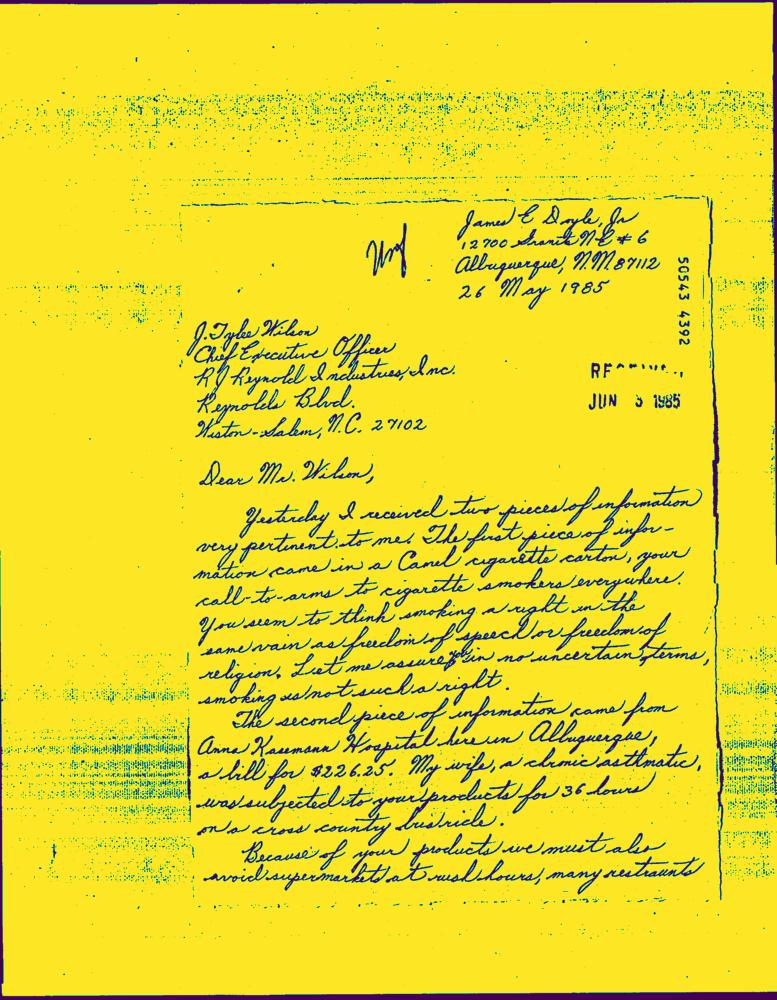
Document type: Hand-Written